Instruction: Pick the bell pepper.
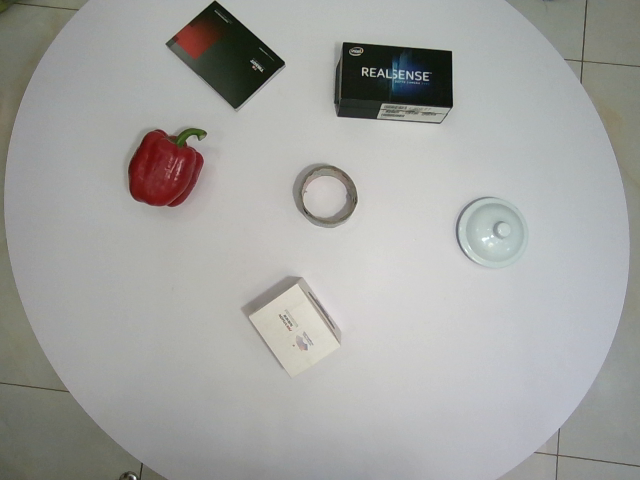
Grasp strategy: vertical